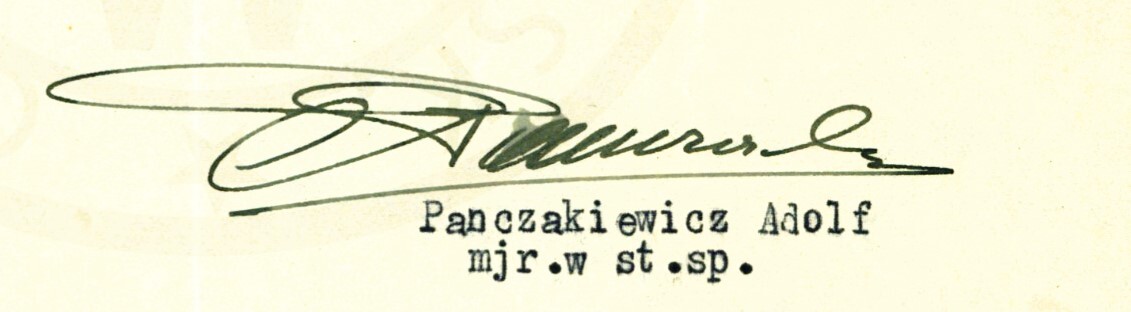
Signature of: q131583955